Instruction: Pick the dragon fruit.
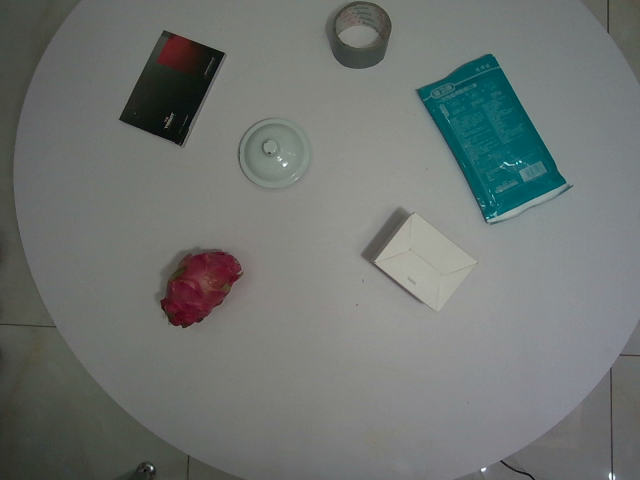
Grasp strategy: vertical